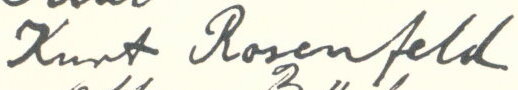
Signature of: kurt rosenfeld